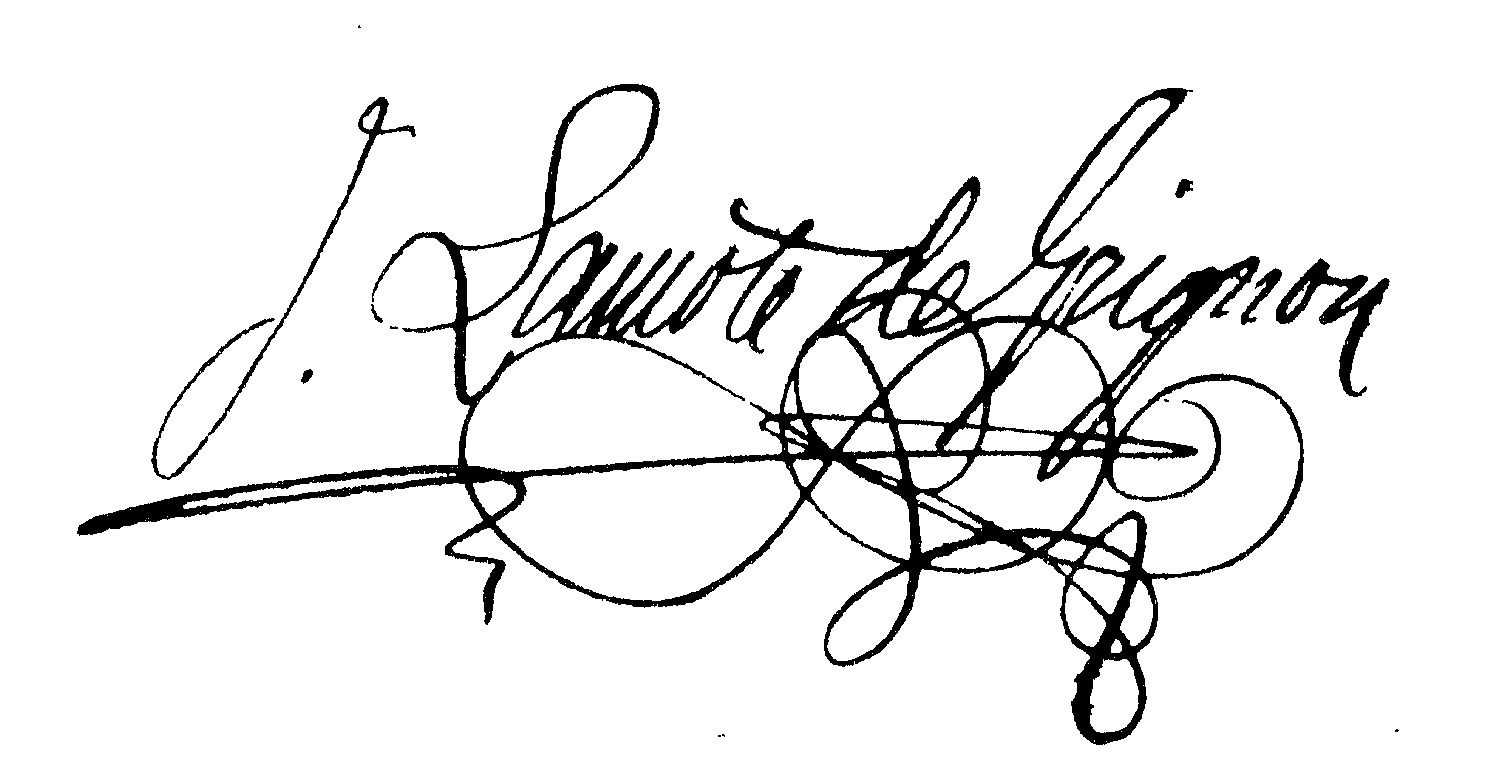
Signature of: joan lamote de grignon